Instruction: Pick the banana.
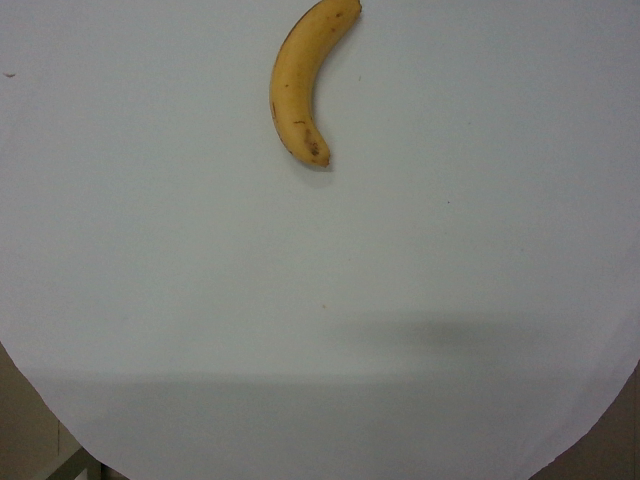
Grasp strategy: vertical